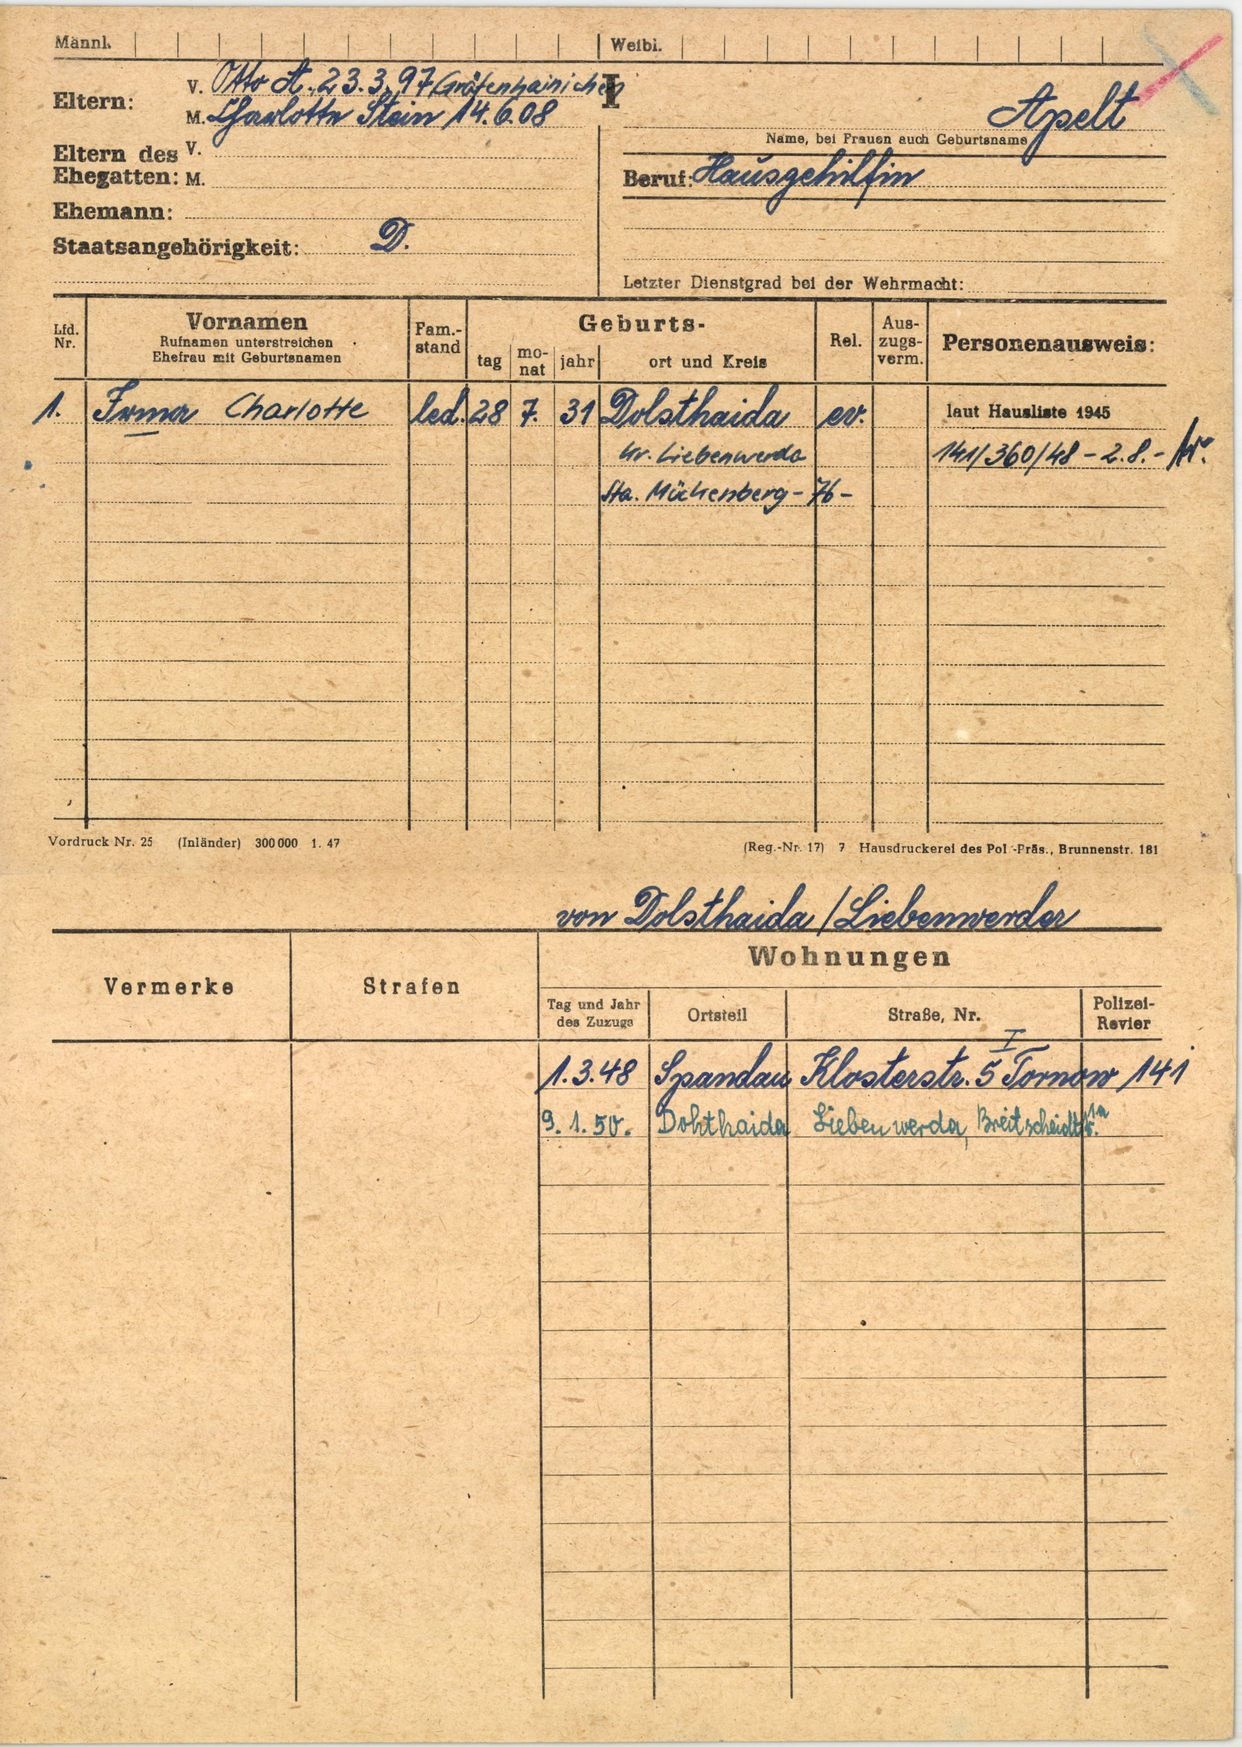
Apelt